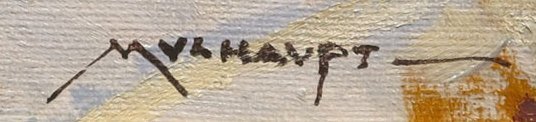
Signature of: frederick john mulhaupt